Retrieve the amount in words, amount in figures, name of the payee, date on the cheque, and the bank name from the image.
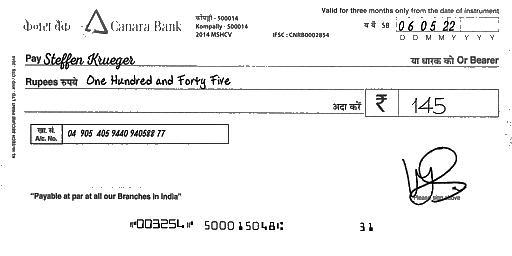
amt_in_words: One Hundred and Forty Five
amt_in_figures: 145
payee_name: Steffen Krueger
bank_name: Canara Bank
cheque_date: 06/05/22